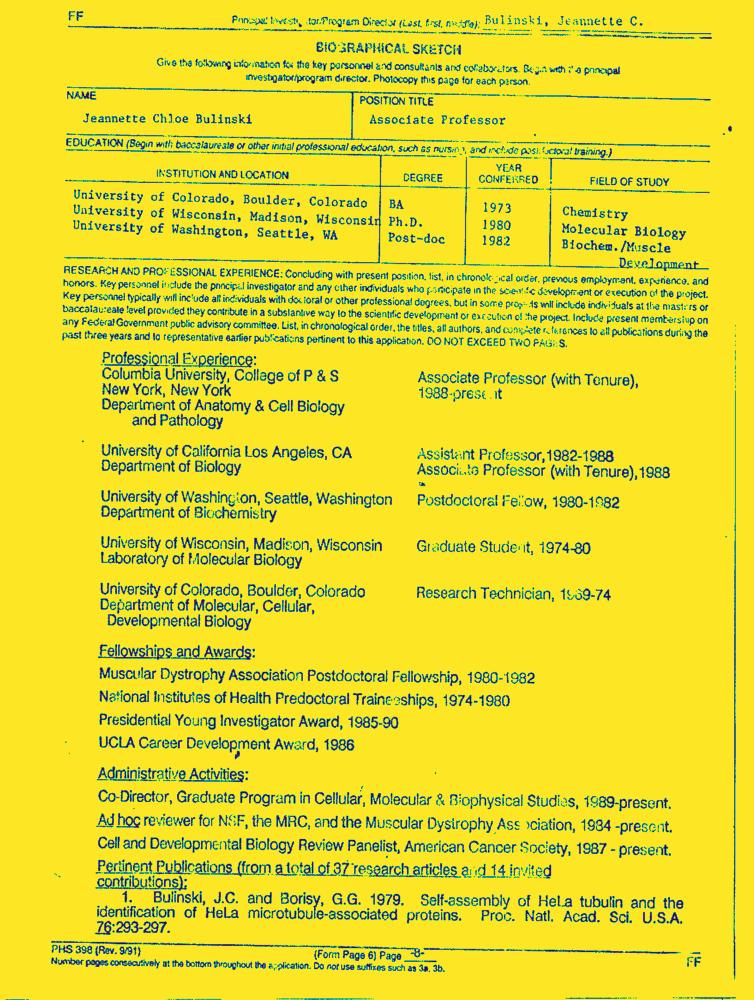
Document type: Resume-Doc